Patient: Female, age 7
A 7 year old girl presented with a 2 week history of a persistent dry cough, nasal congestion and mild rhinorrhea that progressed to acute onset left-sided chest pain and difficulty in breathing with a low-grade fever. She had no present or past history of wheeze, no easy fatigability or dyspnea on exertion, no body or feet swelling. No history of close contact with a patient known to have tuberculosis (TB) or severe acute respiratory syndrome coronavirus 2 disease (COVID-19) no loss of weight or poor growth, no loss of appetite nor night sweats reported. There was no known history of chest trauma.
At the onset of her symptoms she was initially managed at home as nasopharyngitis with a cough syrup with no resolution of symptoms. She was reviewed in the outpatient clinic with a diagnosis of pneumonia a few days later and standard antibiotics were prescribed. 3 days later she was reviewed by the paediatrician due to the persistent cough and difficulty in breathing. Inhaled salbutamol and oral montelukast were added as treatment for possible asthma. A further 3 days later she developed chest pain that necessitated an admission.
The birth and developmental history were unremarkable. She had no previous admission but had allergy symptoms since infancy which included eczema, history of skin eruptions with ingestion of animal proteins and allergic rhinitis with upper airway obstruction symptoms.
Her clinical examination on admission; temperature of 37.5  C, blood pressure (BP) 98/53(mean BP 63), heart rate (HR) 105, oxygen saturation (SPO2) 93% on room air and increased respiratory rate of 33 breaths per minute.
The respiratory examination revealed tracheal shift to the left side, dullness on percussion and reduced air entry on the left lung zone all indicating left lung collapse (Fig. 1). Systemic examination was positive for orbital shiners, enlarged inferior turbinates and lingual tonsils hypertrophy, dental carries and lastly mild eczema patches on her trunk.
Initial blood gas analysis done showed compensatory respiratory alkalosis and hypoxia: (pH) 7.426, partial pressure of carbon dioxide (PCO2)25.4 mmHg, partial pressure of oxygen (PO2)55 mmHg, base excess (BE)-8mmol/L, serum bicarbonate (HCO3)16.7mmol/L, total carbon dioxide (TCO2)17 mmHg, oxygen saturation (SPO2)90% and lactate 0.65mmol/L. Normal values for Abbott  blood gas analysis machine i-STAT CG8+: pH (7.35-7.45), PaO2 (80-105 mmHg), PaCO2 (35-45 mmHg), BE (-2 to +3 mmol/L), HCO3 (22-26 mmol/L), TCO2 (23-27 mmHg), SPO2 (95-98%), lactate 0.36-1.25mmol/L.
The patient was admitted to the high dependency unit (HDU) due to features of compensated respiratory failure for monitoring, oxygen supplementation, intravenous fluids and intravenous antibiotics.
A working diagnosis of features of lung collapse/consolidation, pneumonia and possible foreign body aspiration.
Initial investigations were as follows: Haemogram and serum biochemistry were normal, the inflammatory/infective markers C-reactive protein (CRP) and Pro-calcitonin (PCT) were low and blood culture was negative. Multiplex respiratory panel polymerase chain reaction test (PCR) was negative for viruses and atypical bacteria tested, tuberculosis microbiology and PCR was also negative. COVID-19 test was also negative. Vitamin D levels were low at 22.9 (30-100) U/L.
Based on her clinical and laboratory findings, an additional diagnosis of; upper airway obstruction, due to adenotonsillar hypertrophy, dental carries, eczema and Vitamin D deficiency was made. She was started on intravenous ceftriaxone and flucloxacillin, skin emollients and Vitamin D supplementation. By the second day she had increased work of breathing and was started on continuous positive airway pressure (CPAP) non-invasive ventilation by mask alternating with a non-rebreather high flow oxygen mask (NRM).
A multidisciplinary consult was sought that included the ear, nose and throat specialist (ENT), pulmonologist and the cardiothoracic surgeon. A plan was made for a computerized tomography (CT) scan of the chest, upper airway endoscopy and bronchoscopy with a possible open surgical approach if needed (Fig. 2).
Rigid bronchoscopy was done on day 3 of admission and removal of a small fat like consistency foreign body from the left main bronchus. It was noted that there was minimal mucus in the trachea and no features of major lower airway inflammation of the visualized segment. Grade 3 fibrotic tonsils and enlarged adenoids were confirmed.
Further history revealed that she had choked on chewing gum 2 months prior to presentation but had not experienced any significant respiratory symptoms warranting a review.
She was maintained on oxygen supplementation by NRM on that day, which was being weaned off gradually as tolerated and remained clinically and vitally stable.
By the second day post-bronchoscopy, we managed to wean off oxygen to 1Litre/min via nasal prongs with no respiratory distress. However, there was still minimal air entry on the left upper and mid lung zones. A repeat CXR done 24 hours after the procedure showed a persistent lung collapse with no interval change. She was initiated on aggressive chest physiotherapy and incentive spirometry to recruit the lung for up to 3 days and continued on antimicrobials despite no sign of obvious infection, with no clinical improvement.
A case conference held with the multi-disciplinary team suggested a second CT scan or a repeat rigid and flexible bronchoscopy to investigate cause of the airway obstruction or endobronchial lesion with a possibility of a thoracotomy and open surgical approach.
Flexible bronchoscopy done on day 8, found an endobronchial lesion completely occluding the left main bronchus slightly below the carina that could not be suctioned. The right bronchial tree was normal. Rigid bronchoscopy was done and we found a tenacious mass, soft to firm in consistency extending to the segmental branches with attendant bronchial wall inflammation throughout. Mucoid discharge was noted from the left basal inferior segment. Multiple segments of thick mucoid/lipoid like material and bronchial casts suggestive of PB were extracted by use of forceps through the rigid bronchoscope and eventual bronchial toilet to conclude the procedure.
Immediate post bronchoscopy period there was minimal oxygen requirements, no respiratory distress, marked improvement in air entry on the left lung zone and we managed to wean off oxygen within 24 hours (Fig. 3).
The team began a regime of combined inhaled corticosteroid with a long-acting beta-agonist (ICS/LABA) and a 3-day course of intravenous methylprednisolone, continuation of chest physiotherapy and incentive spirometry as a deep breathing exercise to improve her lung capacity after lung collapse, antimicrobials and other supportive management. She remained hemodynamically stable with no respiratory distress, vitally stable off oxygen, alert and ambulant. Cardiac sonography was done to also rule out complications from the upper airway obstruction and was normal.
Microscopy showed a suppurative and mixed inflammatory cellular debris with mainly neutrophils and eosinophils. Necrotic debris and flakes of squamous epithelium were also noted. No foreign body material could be discerned (Fig. 4).
Further tests for Immunoglobulin E (IgE) 0.53Ku/l (<90) and Aspergillus Fumigatus IgE were negative.
She was discharged on day 12 on the ICS/LABA and a plan to complete 3 more courses of monthly pulsed methylprednisolone with possibility of adeno-tonsillectomy if upper airway symptoms of obstruction persists. Post discharge she's doing well, no further symptom and normal chest exam and x-ray after the 3rd course of methylprednisolone, her dental carries were filled and no further upper or lower airway symptoms persist.
Keywords: africa, children, foreign body airway, left lung collapse, plastic bronchitis
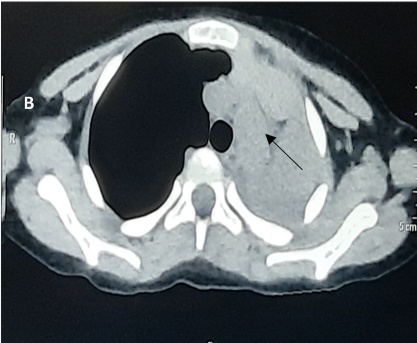
Image caption: CT scan chest before bronchoscopy. (B) Resultant left lung collapse on the axial view (arrow).